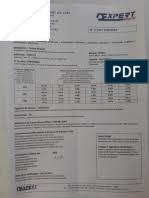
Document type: Invoice